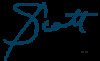
Signature of: scott howell